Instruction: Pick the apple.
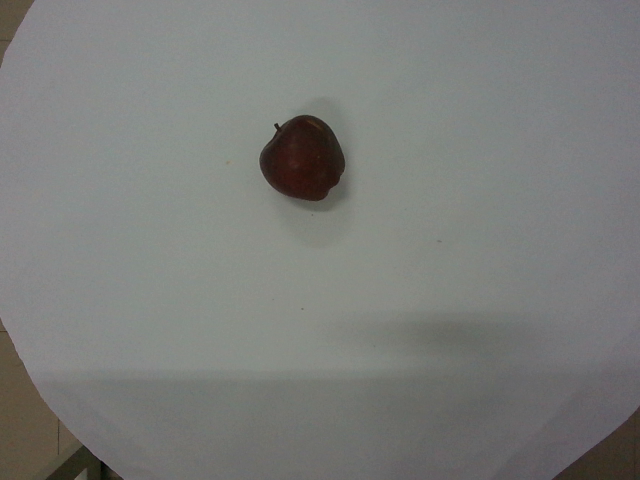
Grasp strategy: vertical